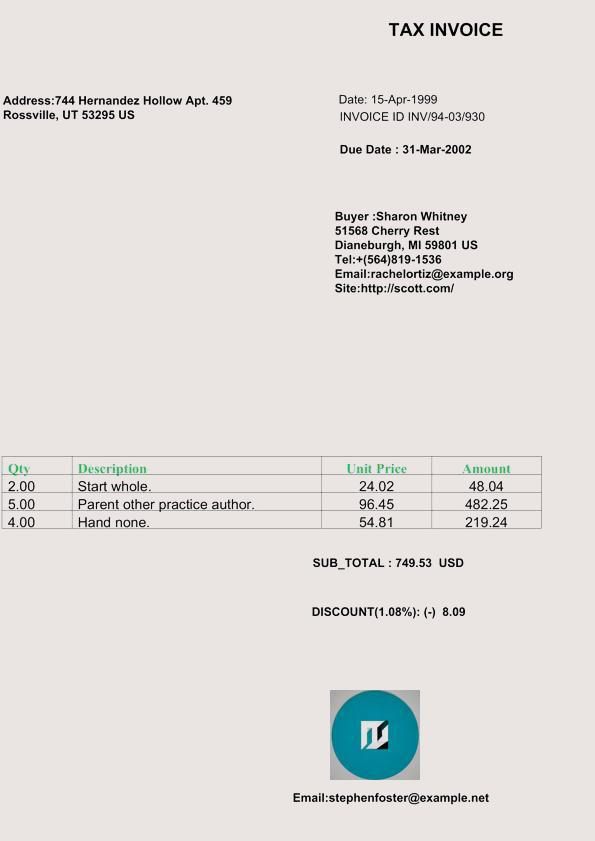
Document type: Invoice